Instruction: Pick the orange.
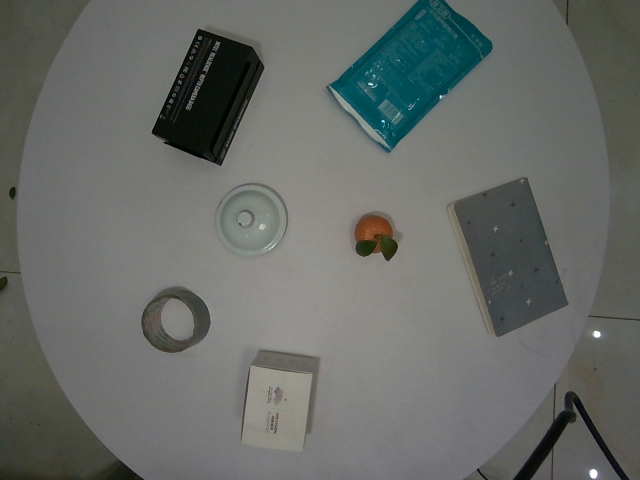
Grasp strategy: vertical